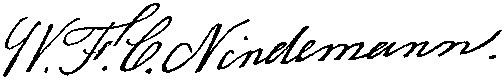
Signature of: william f c nindemann